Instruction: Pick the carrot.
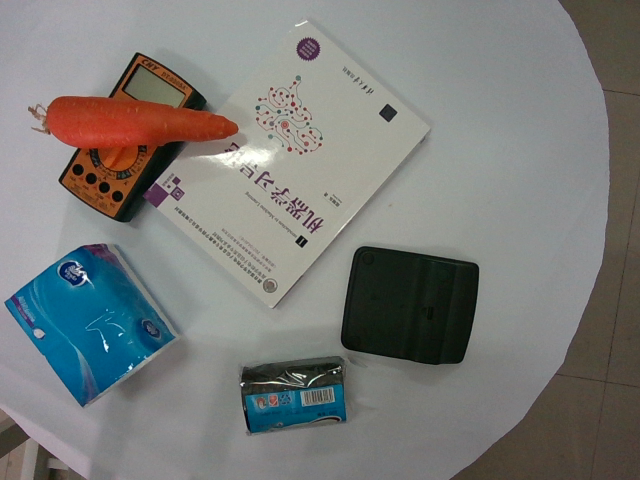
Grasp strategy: vertical